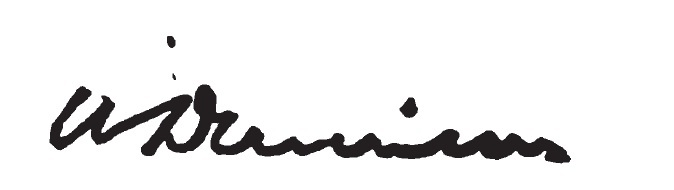
Signature of: william dennison jr